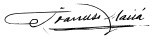
Signature of: francesc macià i llussà